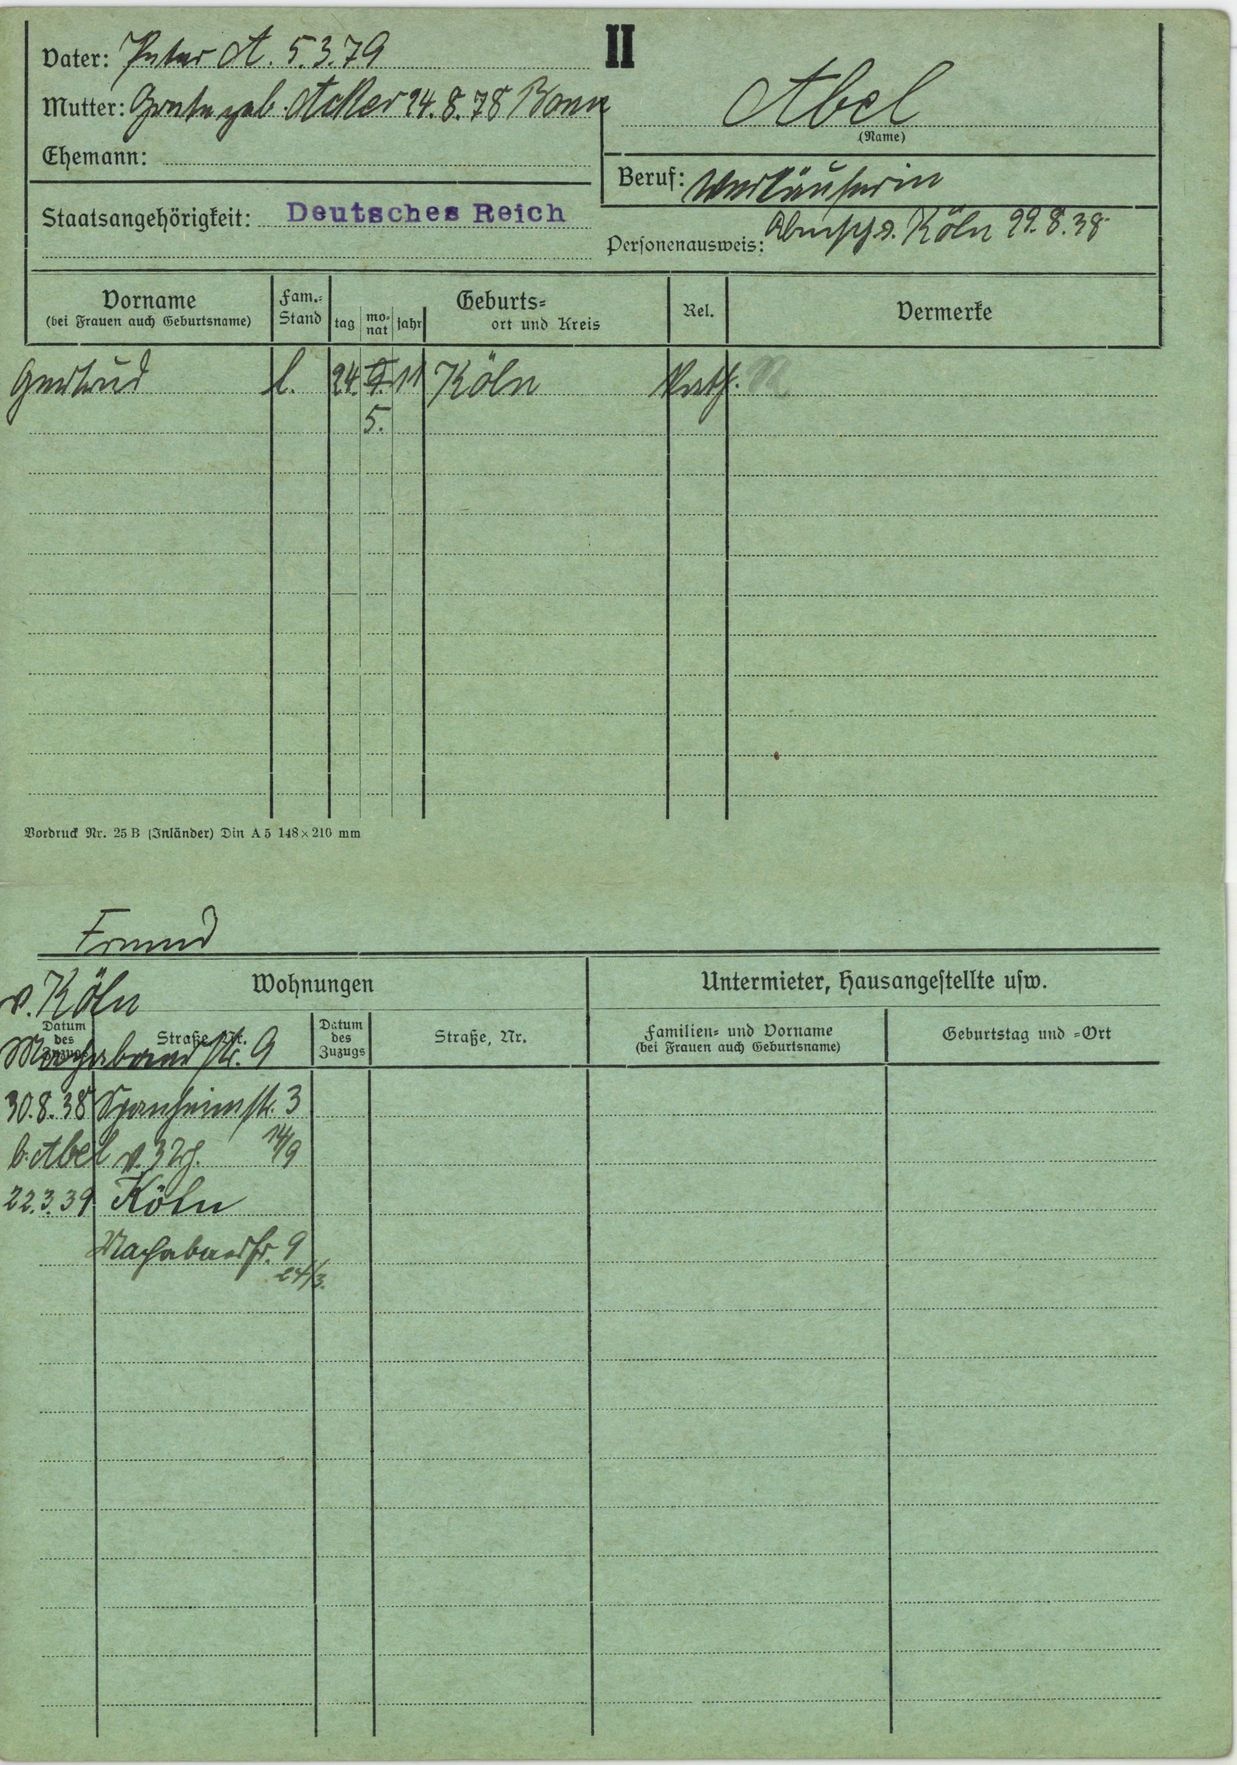
Abel